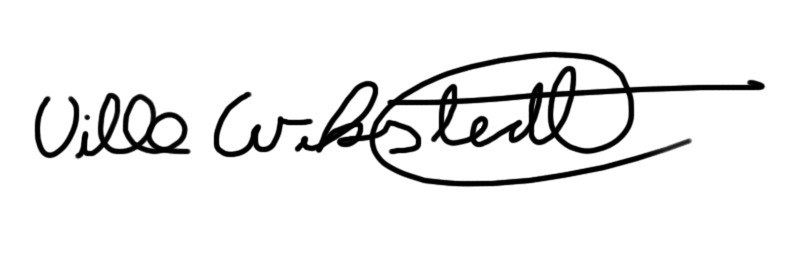
Signature of: ville wikstedt